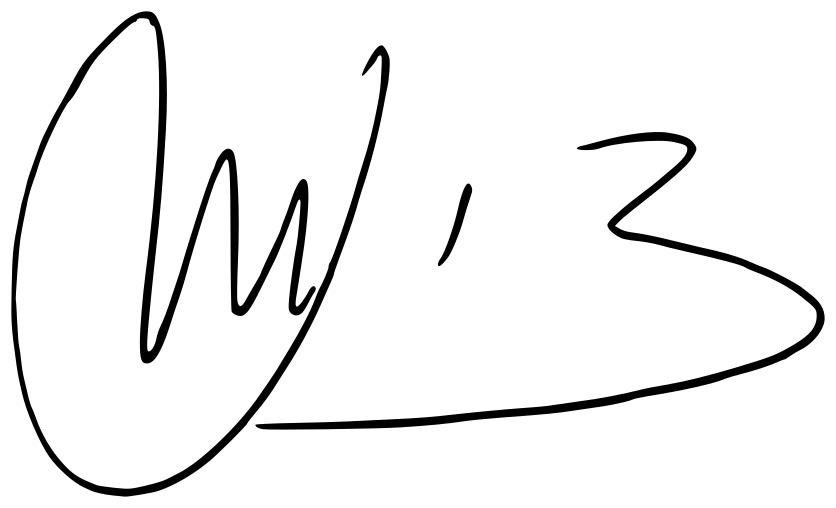
Signature of: juan ignacio zoido